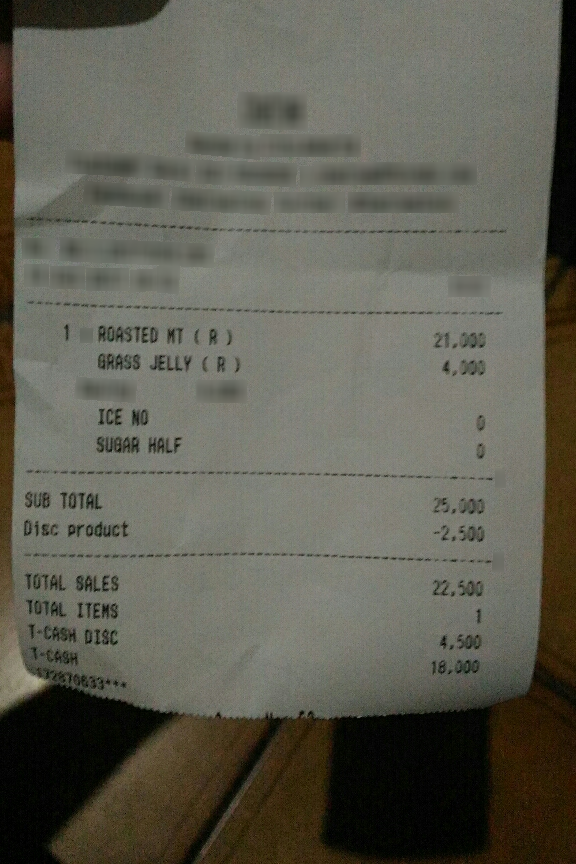
Number of items: 5
Subtotal: 25,000
Total: 22,500
OCR text regions:
text: 1
text: ROASTED
text: MT
text: (
text: R
text: )
text: 21,000
text: GRASS
text: JELLY
text: (
text: R
text: )
text: 4,000
text: ICE
text: NO
text: 0
text: SUGAR
text: HALF
text: 0
text: SUB
text: TOTAL
text: 25,000
text: Disc
text: product
text: -2,500
text: TOTAL
text: SALES
text: 22,500
text: T-CASH
text: 18,000
text: TOTAL
text: ITEMS
text: 1
text: T-CASH
text: DISC
text: 4,500